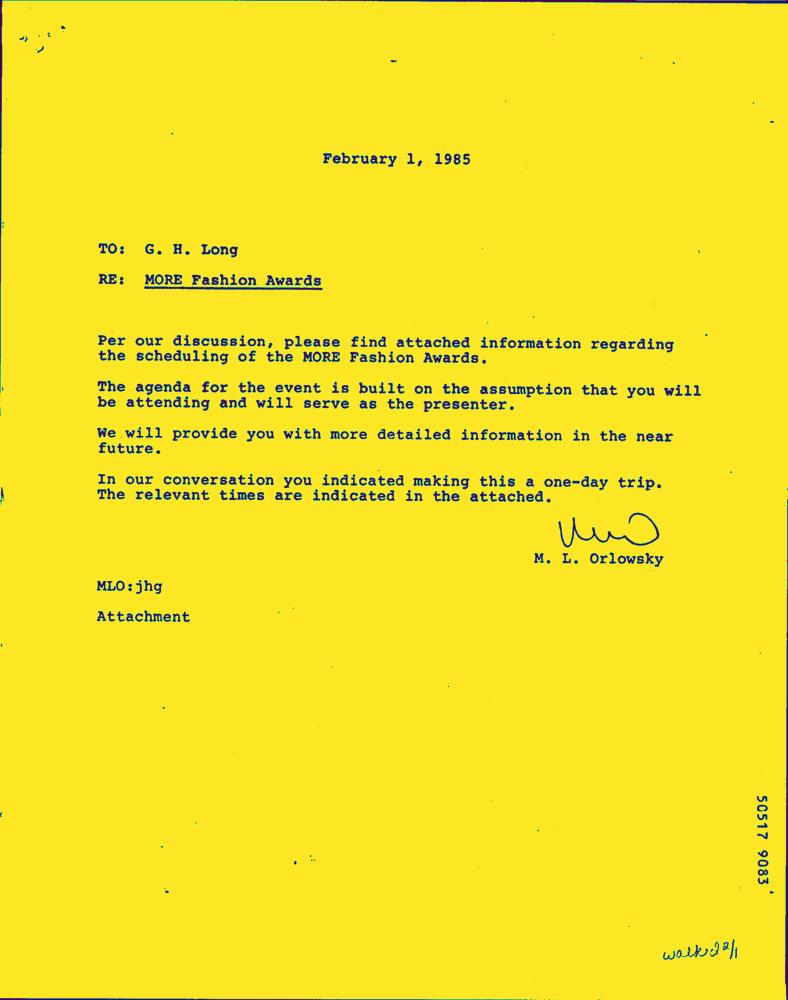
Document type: Letter-Doc